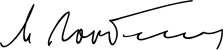
Signature of: mikhail gorbachev